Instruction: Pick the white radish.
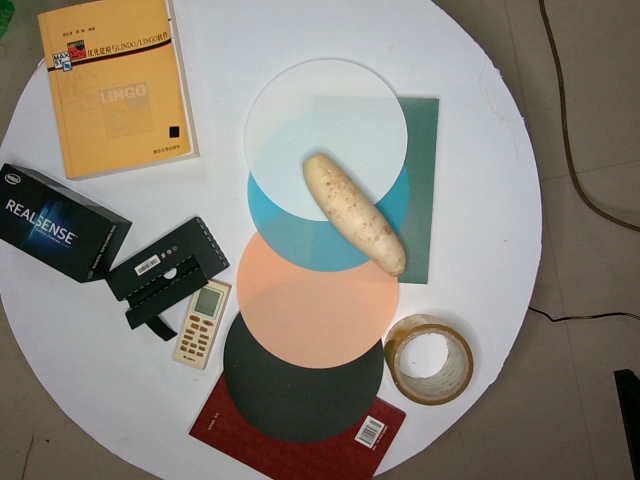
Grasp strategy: vertical